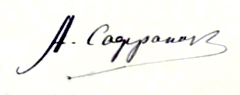
Signature of: anatoly sofronov